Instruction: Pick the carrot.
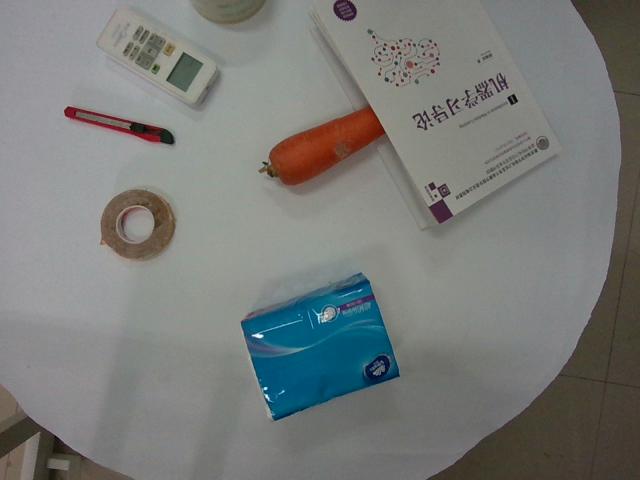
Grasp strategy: vertical